Extract the amount written in words, the amount in digits, the name of the payee, the date on the cheque, and the bank's name from the image.
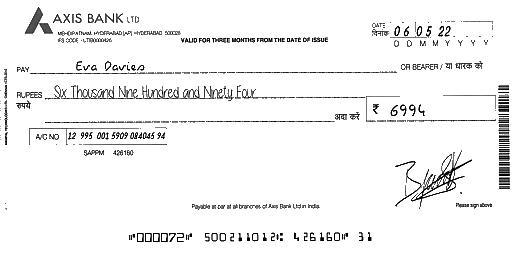
amt_in_words: Six Thousand Nine Hundred and Ninety Four
amt_in_figures: 6994
payee_name: Eva Davies
bank_name: AXIS BANK
cheque_date: 06/05/22